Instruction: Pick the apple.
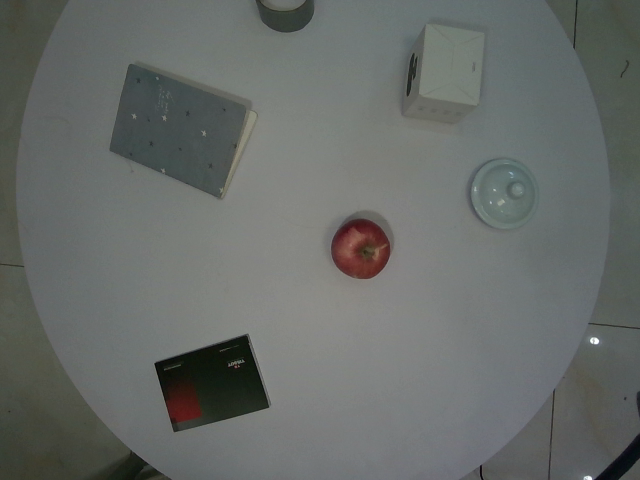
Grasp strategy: vertical